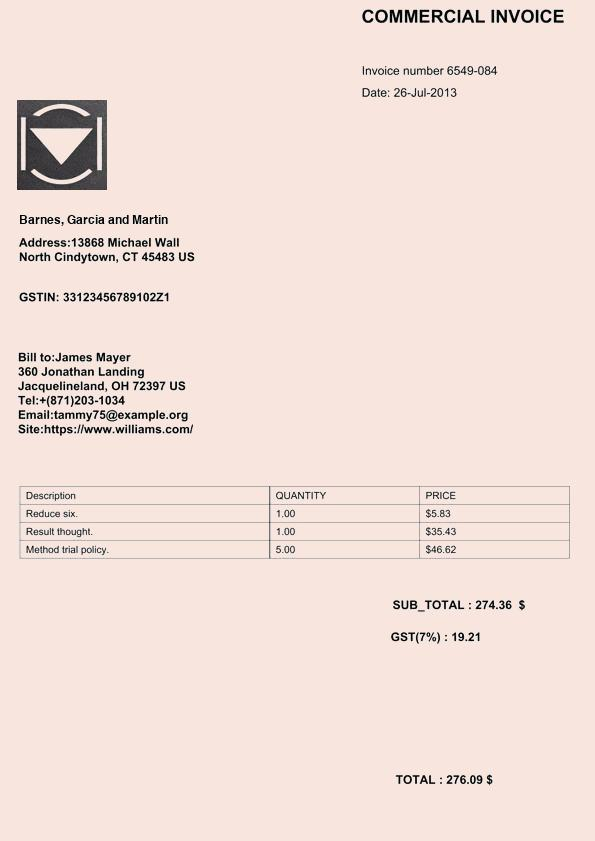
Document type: Invoice